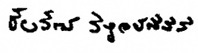
Signature of: chaiwat wiboonsawat